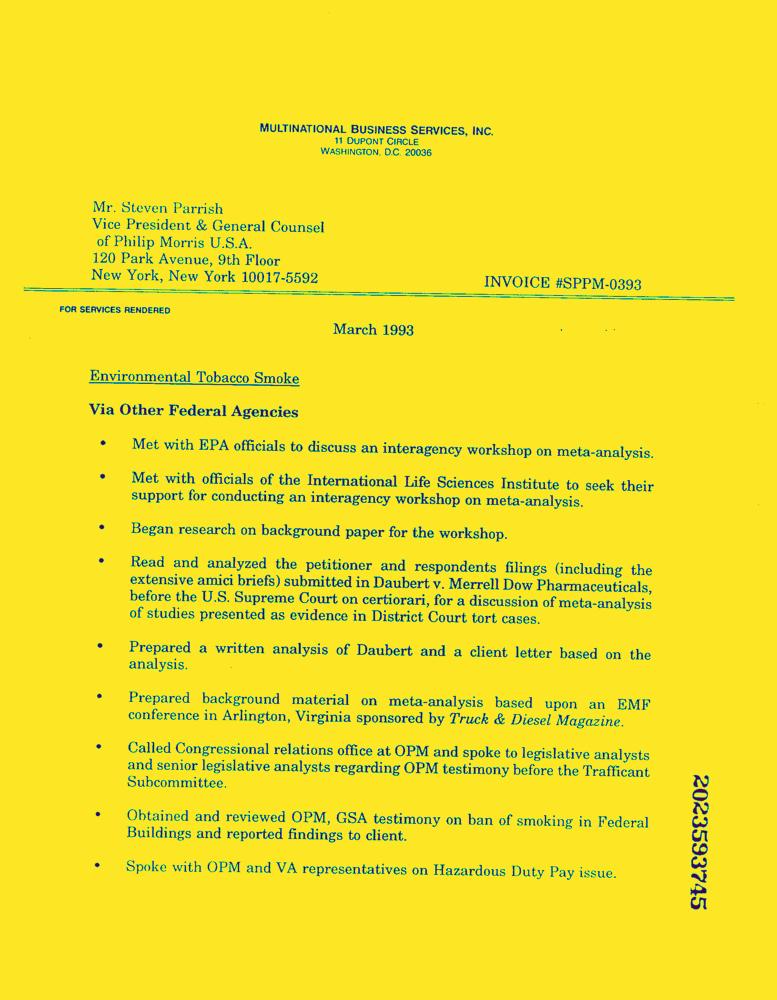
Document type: Invoice-Doc